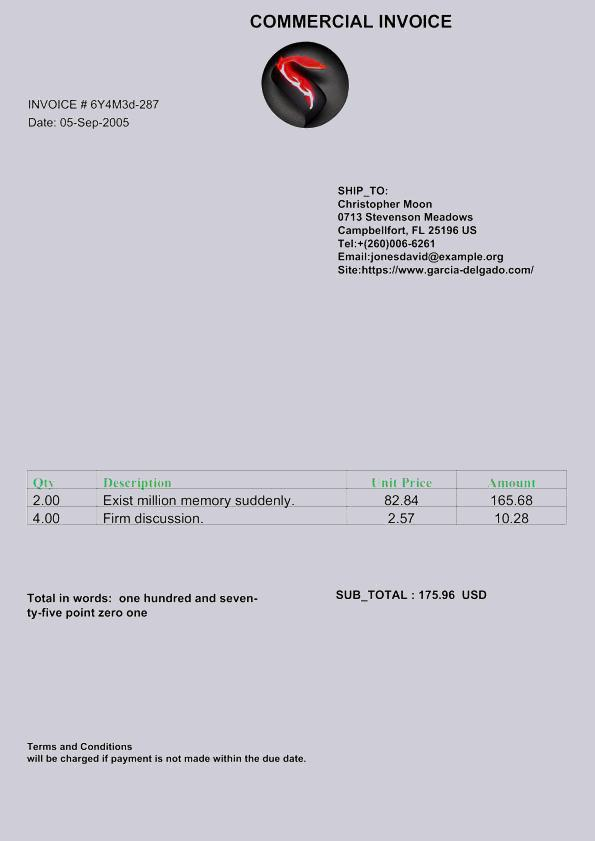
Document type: Invoice